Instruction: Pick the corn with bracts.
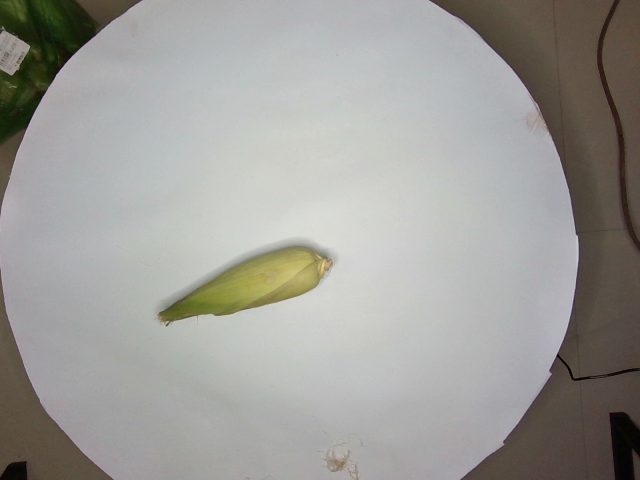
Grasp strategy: vertical